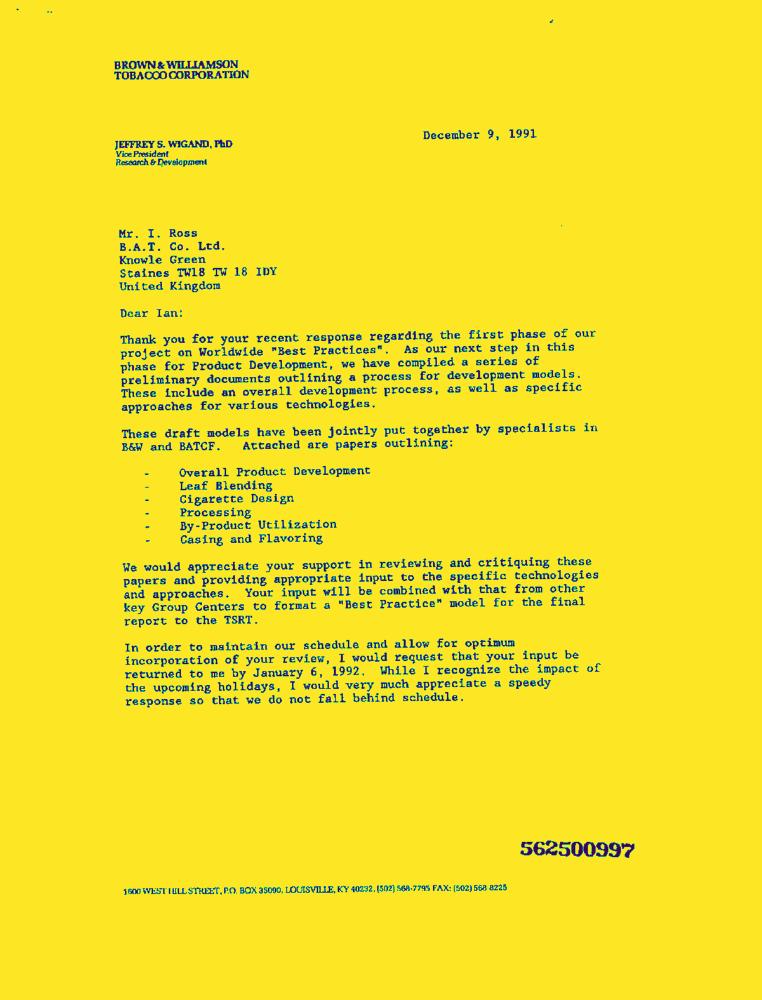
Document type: Letter-Doc